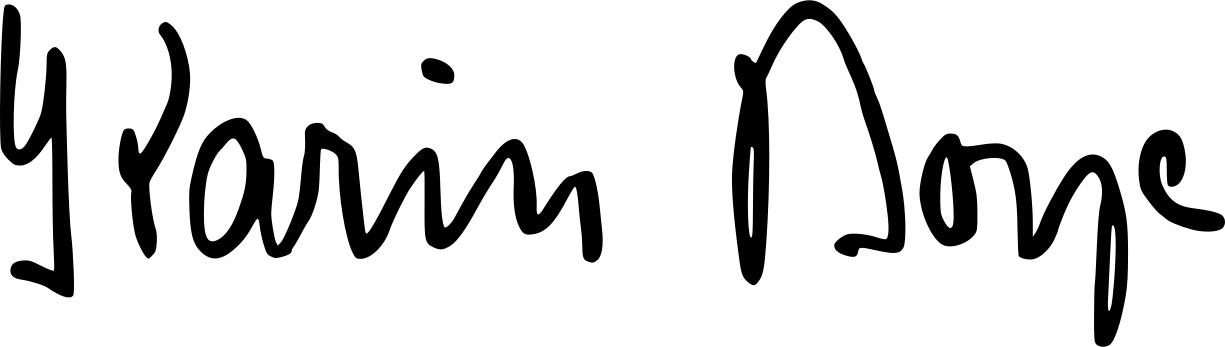
Signature of: karin boye